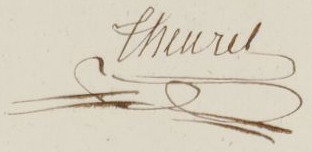
Signature of: jean baptiste theurel